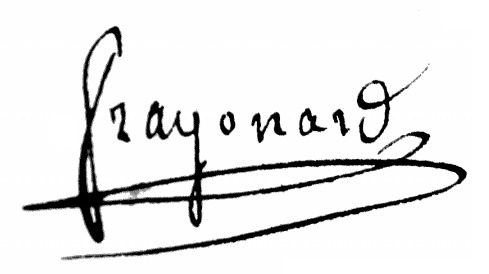
Signature of: alexandre évariste fragonard